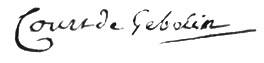
Signature of: antoine court de gébelin